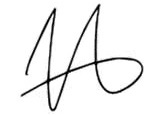
Signature of: justin lester